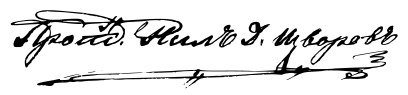
Signature of: nil izvorov